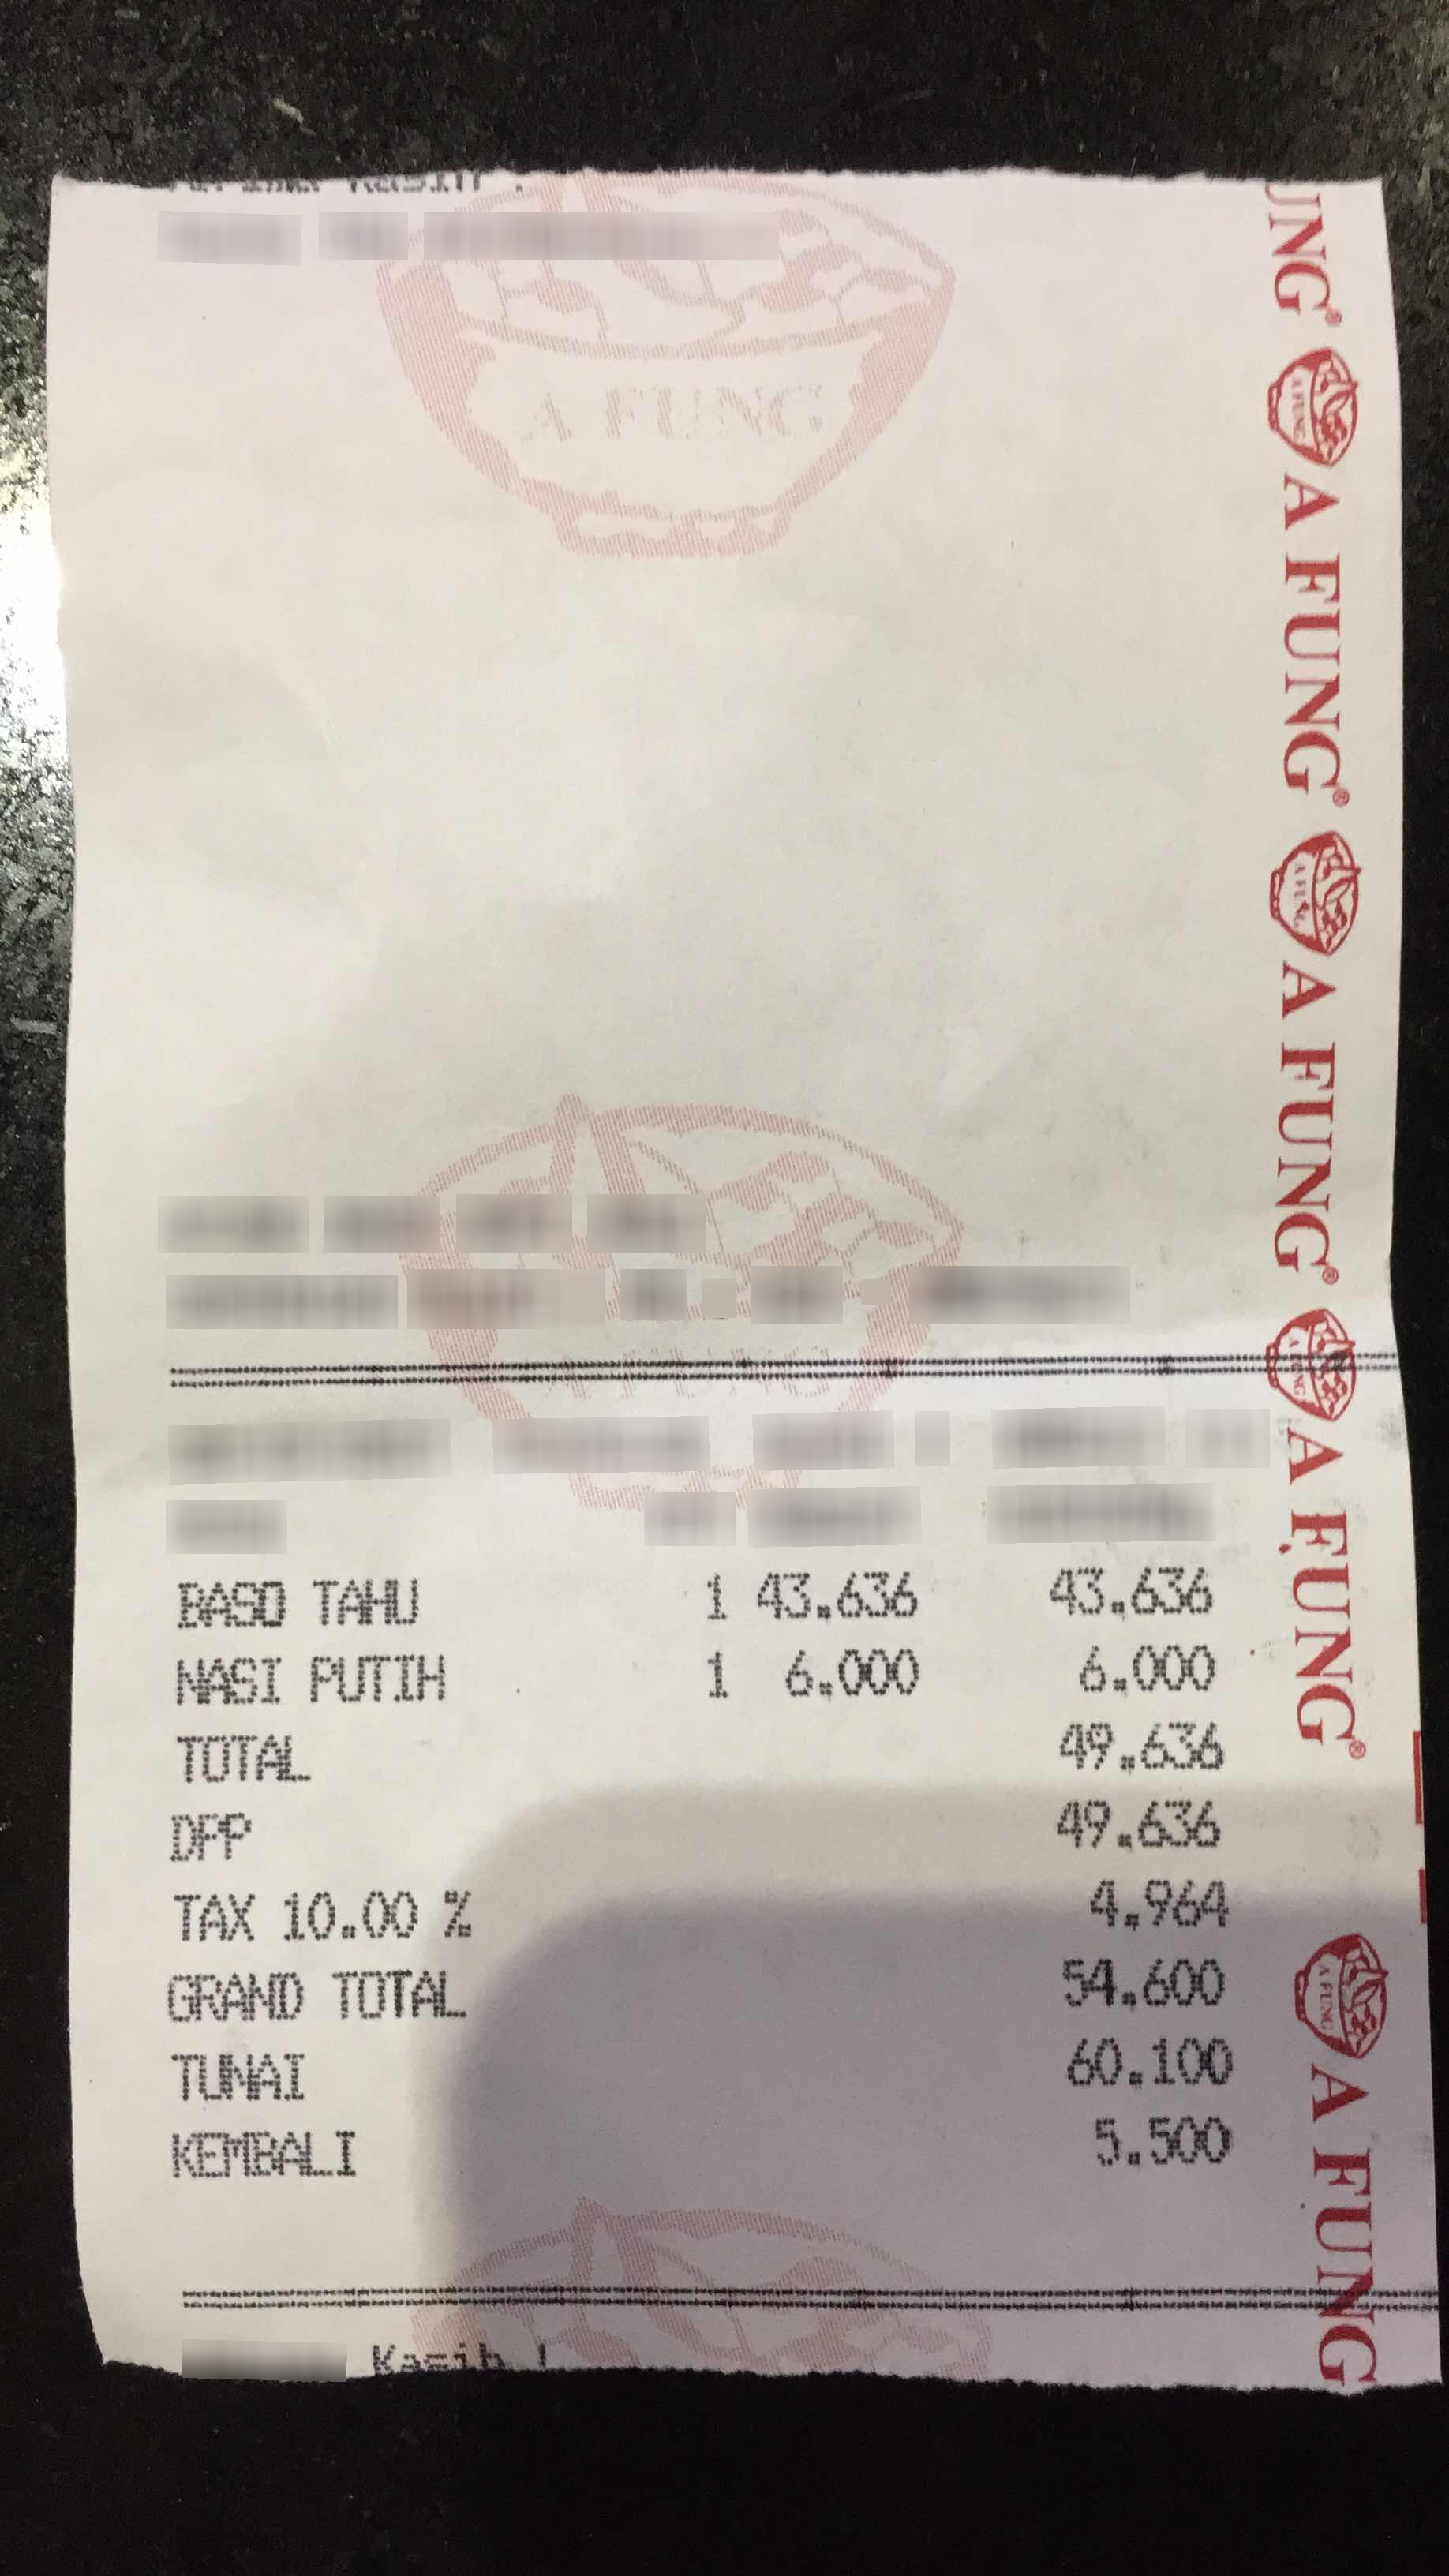
Receipt information:
tax: 4.964
total: 54.600
line_items: item_name: BASO TAHU
item_value: 43.636
item_quantity: 1
item_name: NASI PUTIH
item_value: 6.000
item_quantity: 1